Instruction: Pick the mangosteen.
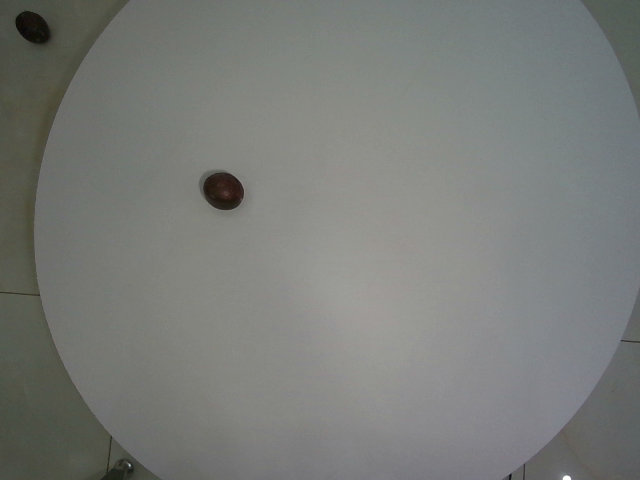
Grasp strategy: vertical